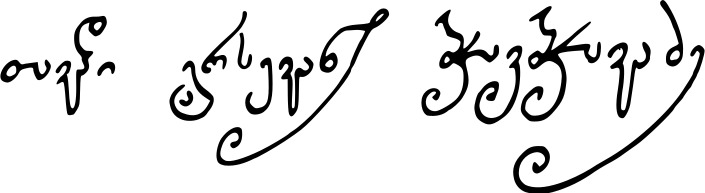
Signature of: garsevan chavchavadze